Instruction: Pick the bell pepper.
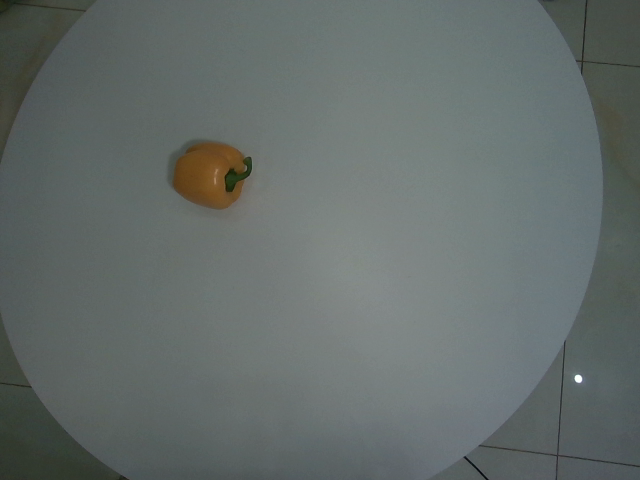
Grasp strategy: vertical